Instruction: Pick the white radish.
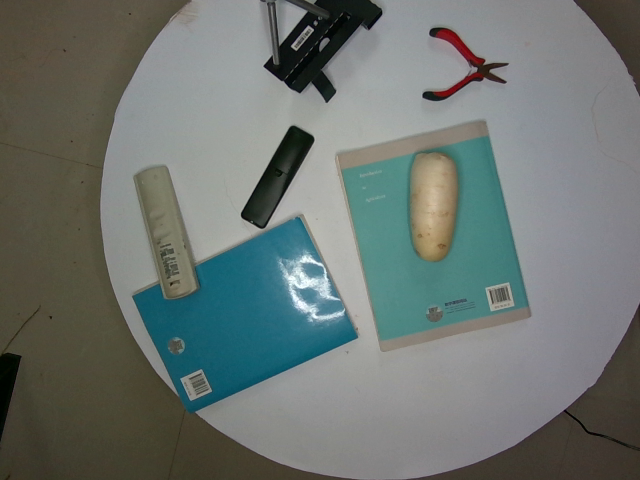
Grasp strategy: vertical